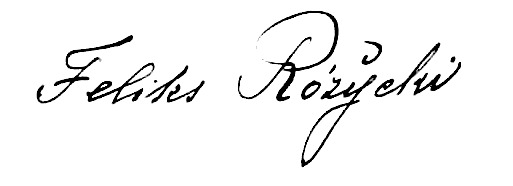
Signature of: feliks różycki